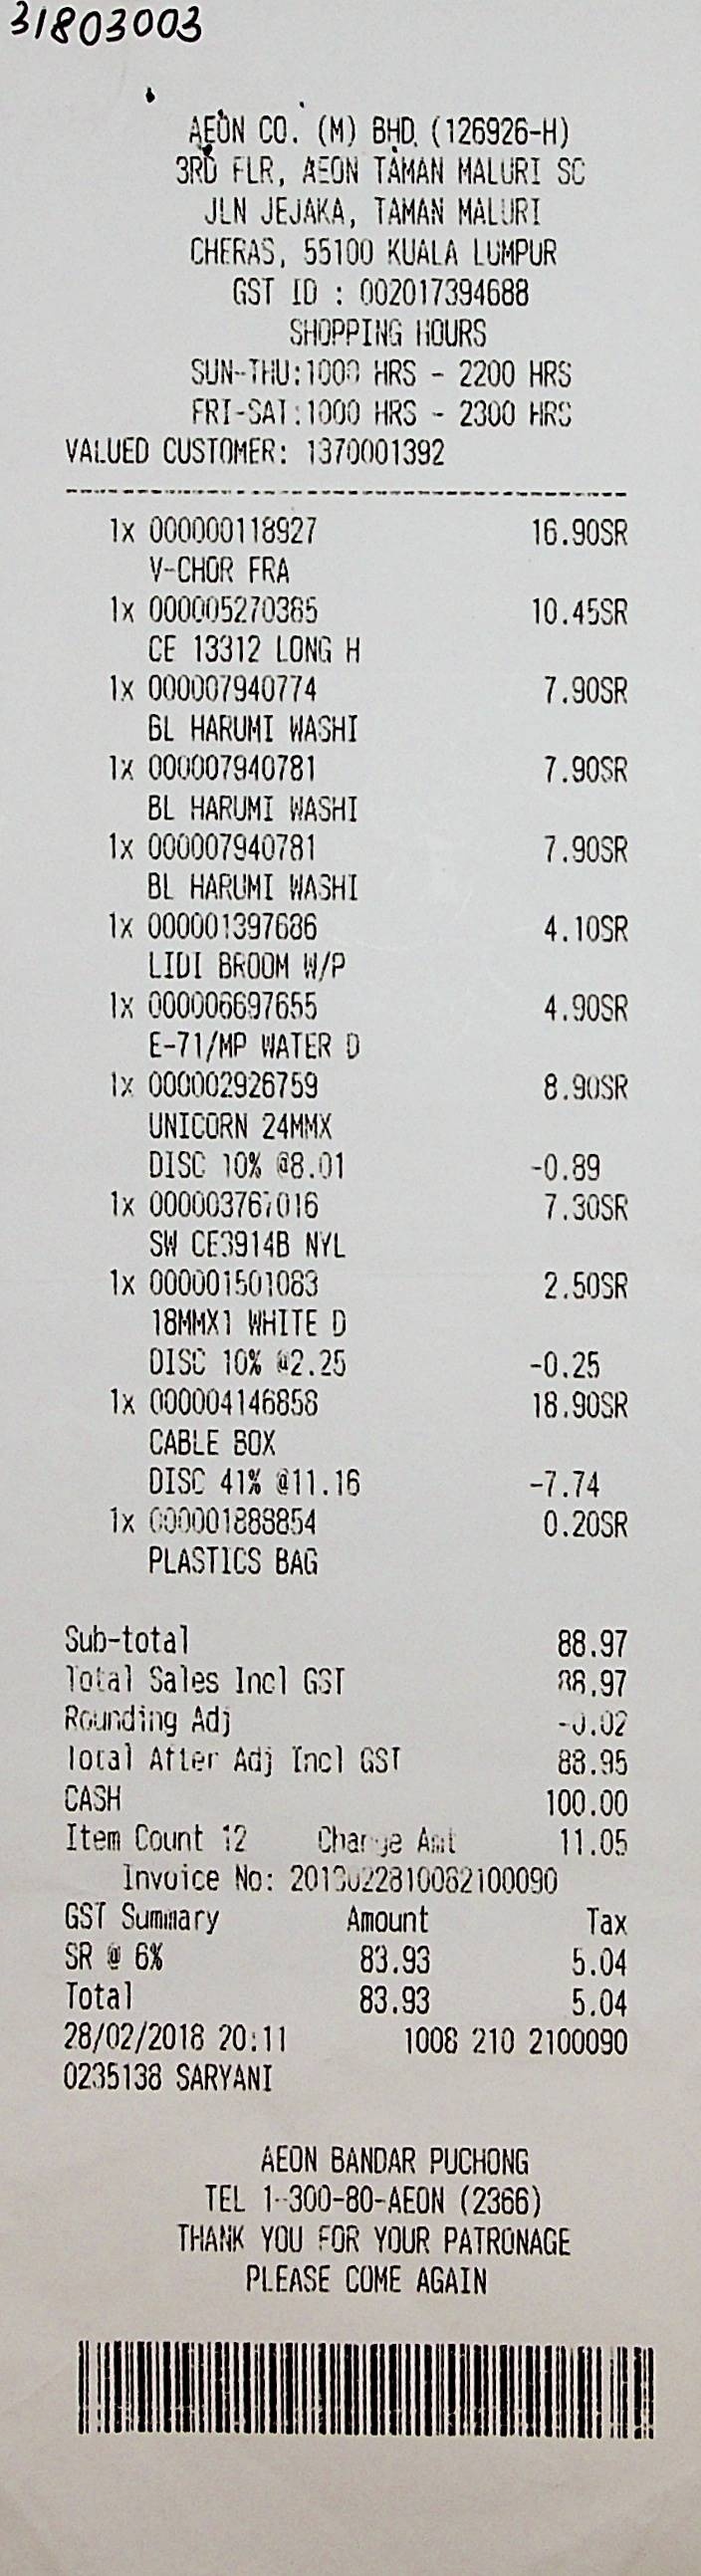
AEON CO. (M) BHD. (126926-H)
3RD FLR, AEON TAMAN MALURI SC
JLN JEJAKA, TAMAN MALURI
CHERAS, 55100 KUALA LUMPUR
GST ID : 002017394688
SHOPPING HOURS
SUN-THU : 1000 HRS - 2200 HRS
FRI-SAI : 1000 HRS - 2300 HRS
VALUED CUSTOMER: 1370001392
1X 000000118927
V-CHOR FRA
16.90SR
1X 000005270385
CE 13312 LONG H
10.45SR
1X 000007940774
GL HARUMI WASHI
7.90SR
1X 000007940781
BL HARUMI WASHI
7.90SR
1X 000007940781
BL HARUMI WASHI
7.90SR
1X 000001397686
LIDI BROOM W/P
4.10SR
1X 000006697655
E-71/MP WATER D
4.90SR
1X 000002926759
UNICORN 24MMX
DISC 10% @8.01
8.90SR
-0.89
1X 000003767016
SW CE3914B NYL
7.30SR
1X 000001501083
18MMX1 WHITE D
DISC 10% @2.25
2.50SR
-0.25
1X 000004146858
18.90SR
CABLE BOX
DISC 41% @11.16
-7.74
1X 000001888854
0.20SR
PLASTICS BAG
SUB-TOTAL
TOTAL SALES INCL GST
ROUNDING ADJ
TOTAL ATTER ADJ INCL GST
CASH
ITEM COUNT 12
CHARGE AMT
88.97
88.97
-0.02
88.95
100.00
11.05
INVOICE NO: 2018022810082100090
GST SUMMARY
SR @ 6%
TOTAL
AMOUNT
83.93
83.93
TAX
5.04
5.04
28/02/2018 20:11
1008 210 2100090
0235138 SARYANI
AEON BANDAR PUCHONG
TEL 1-300-80-AEON (2366)
THANK YOU FOR YOUR PATRONAGE
PLEASE COME AGAIN